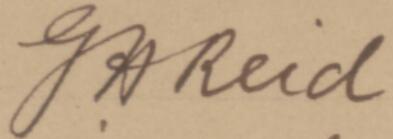
Signature of: george reid